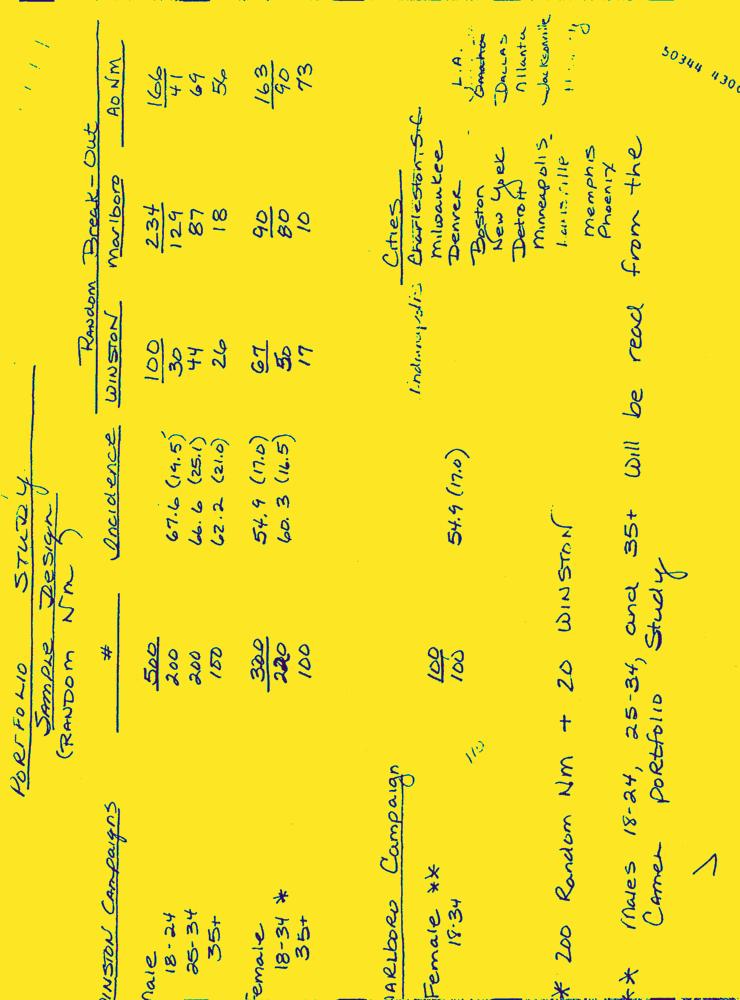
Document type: Hand-Written